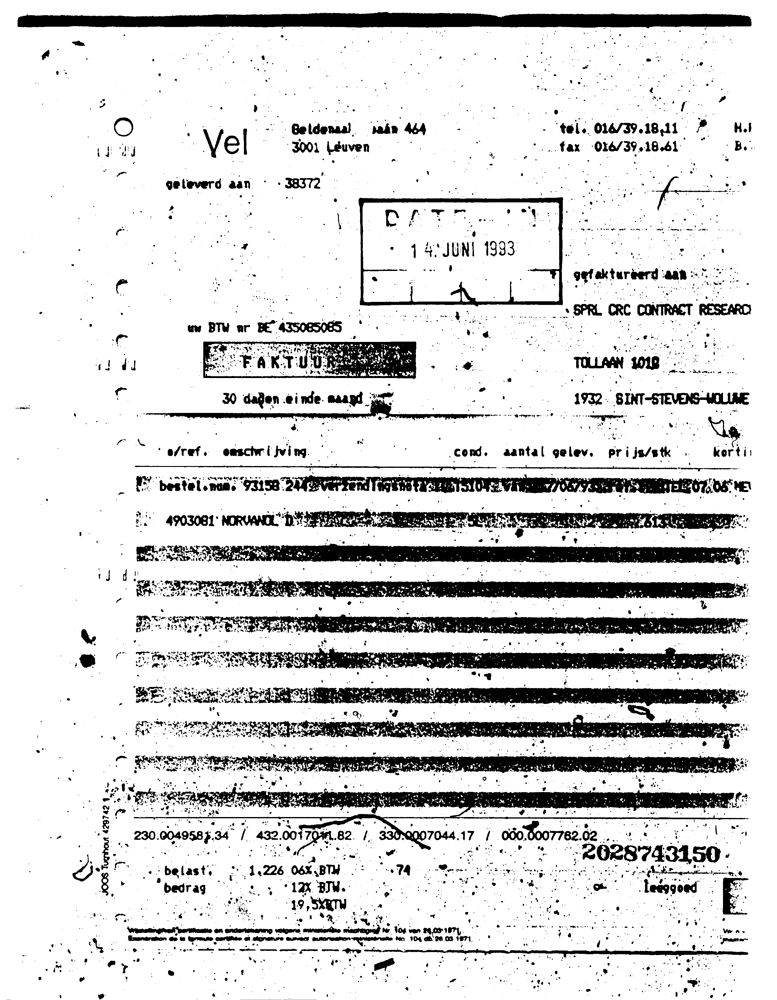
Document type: Invoice